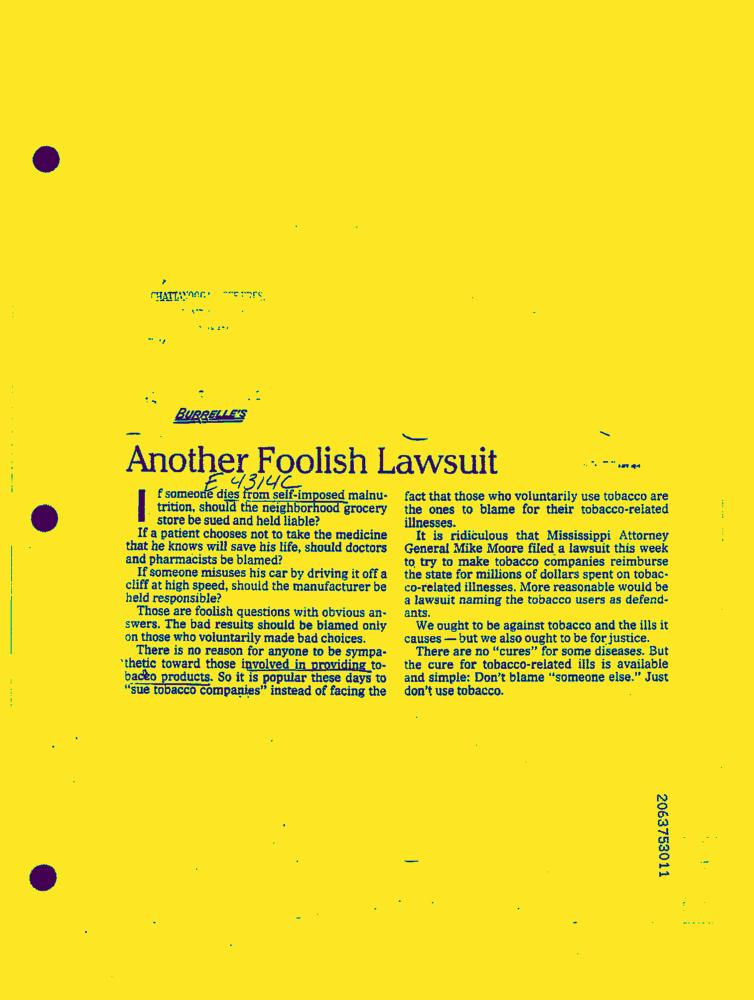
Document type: News-Article